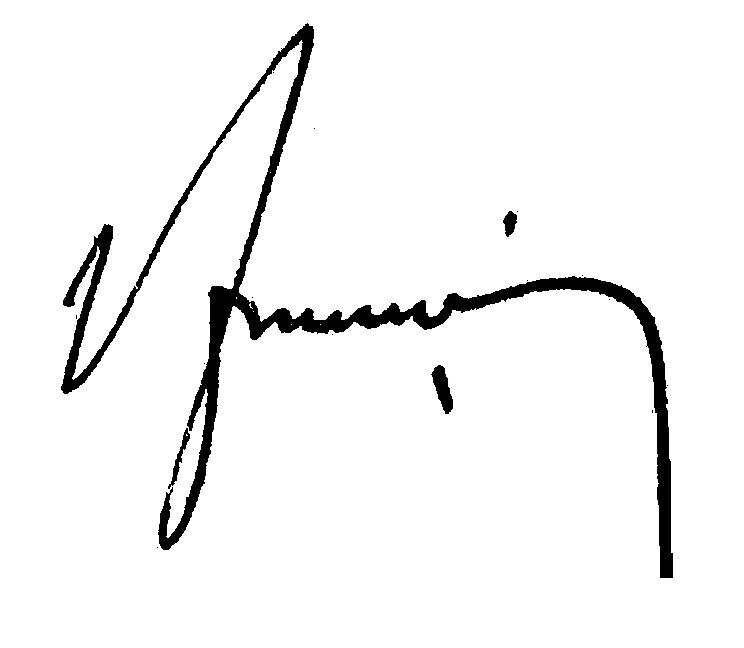
Signature of: georges françois